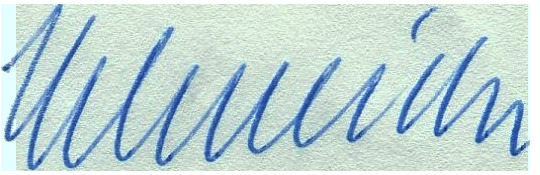
Signature of: franz schneider